Question: What type of tax is indicated in the document, personal property or real estate?
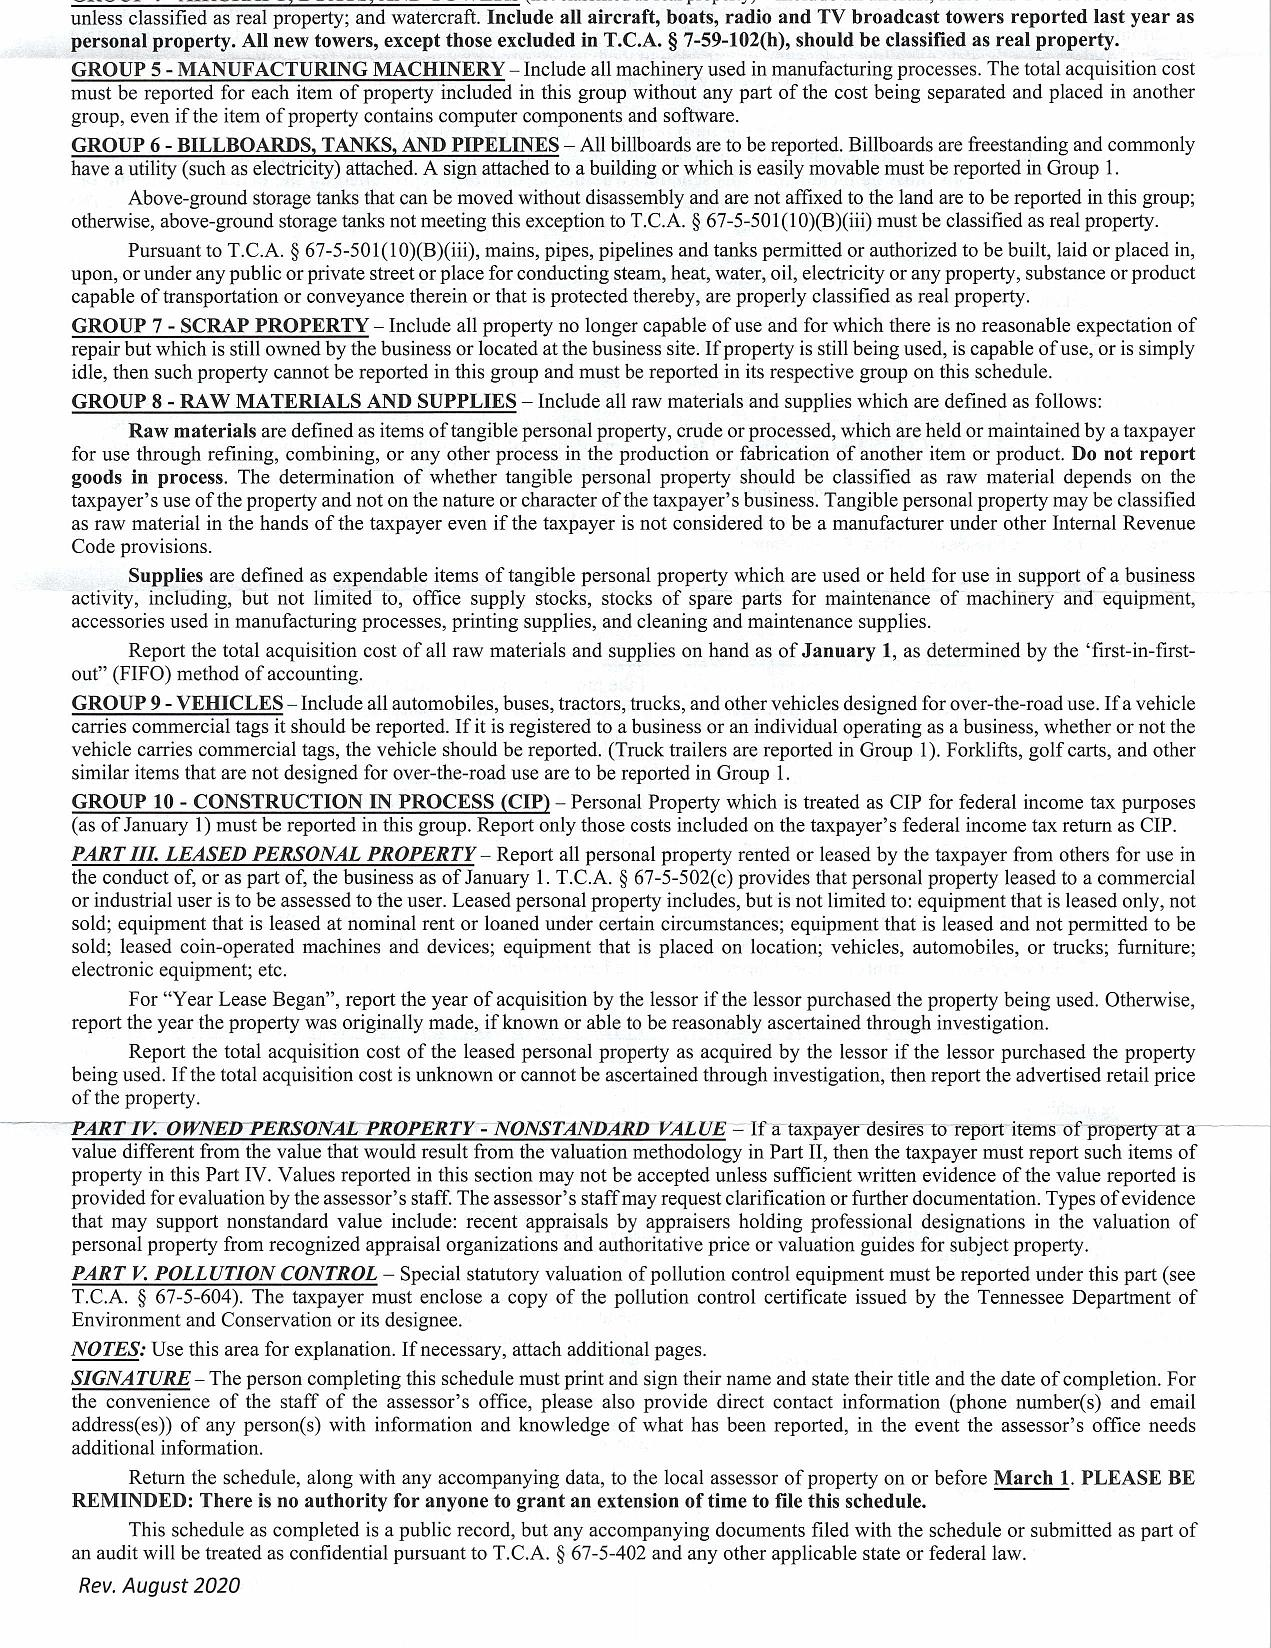
Answer: "Personal Property"